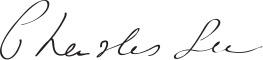
Signature of: charles len